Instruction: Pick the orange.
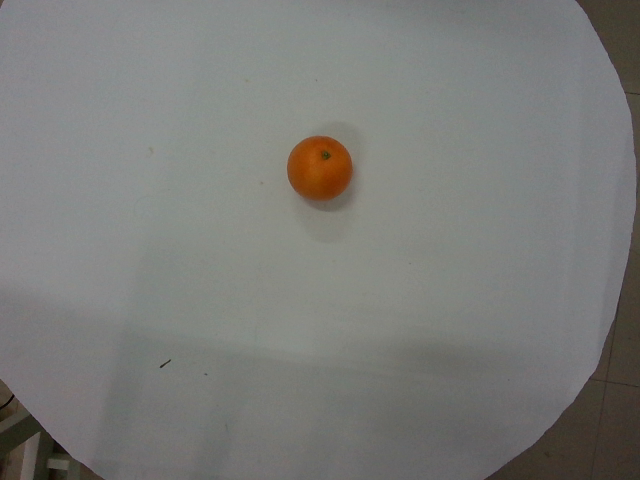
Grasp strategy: vertical